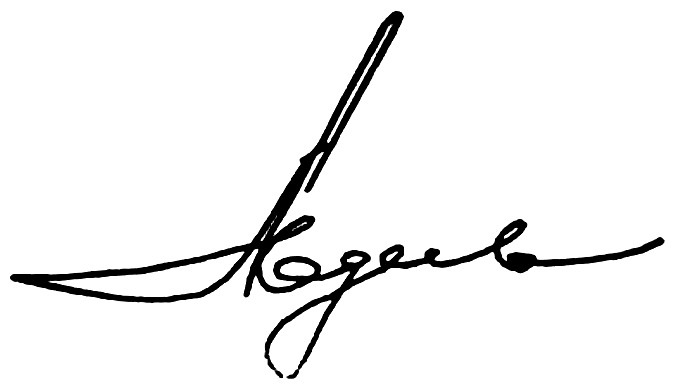
Signature of: alexander avdeev